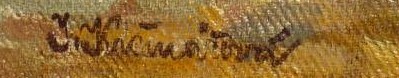
Signature of: inka krčmářová křížková